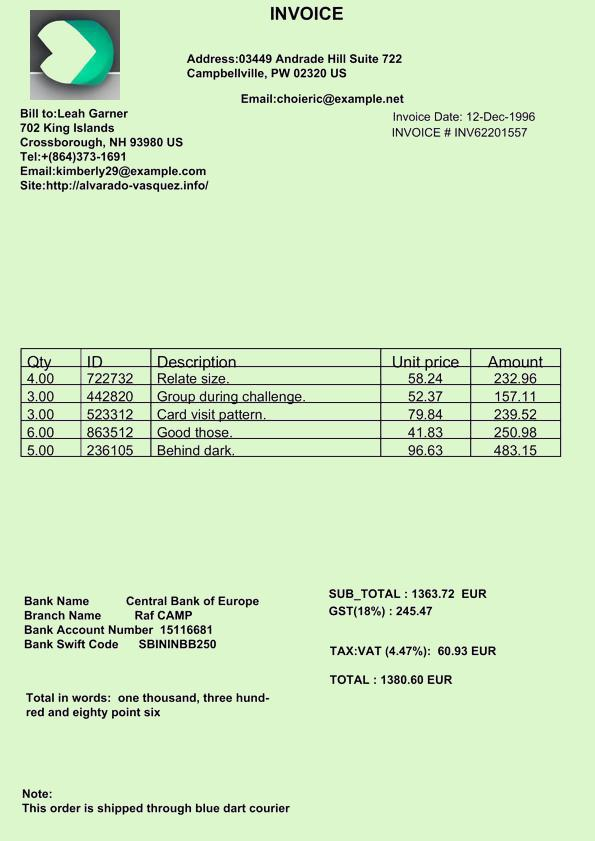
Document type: Invoice